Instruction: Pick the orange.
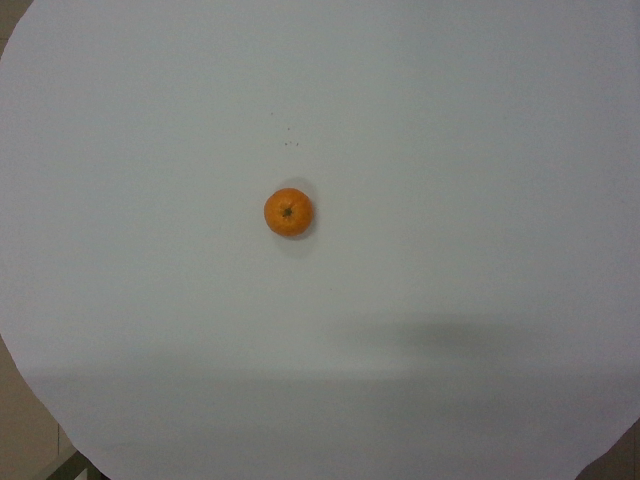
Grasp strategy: vertical